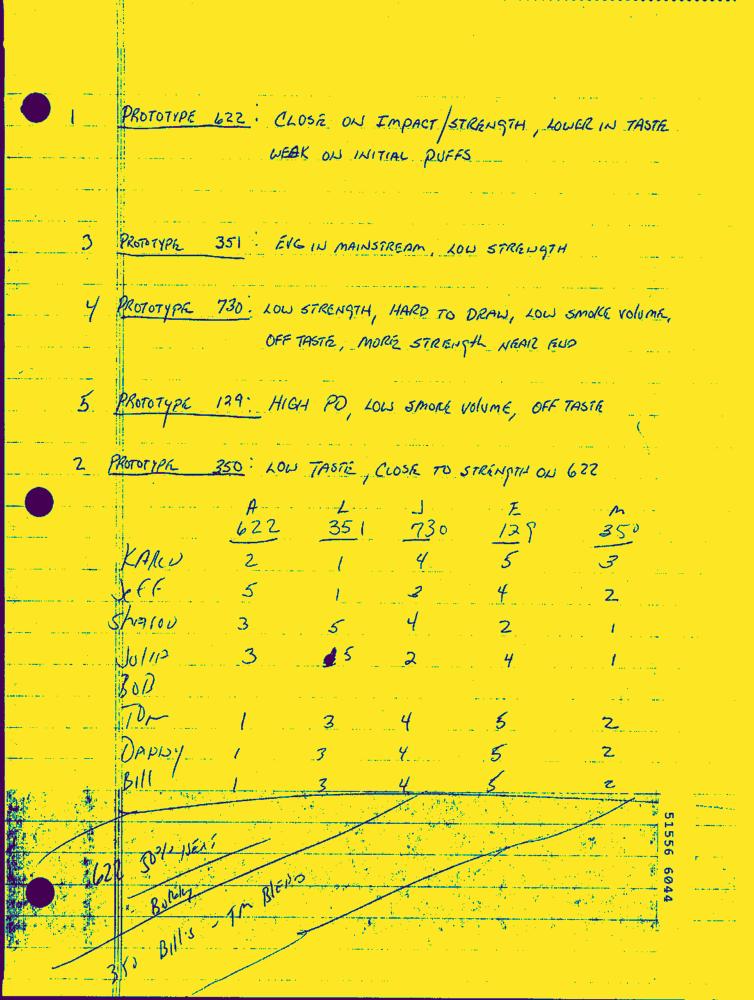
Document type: Hand-Written